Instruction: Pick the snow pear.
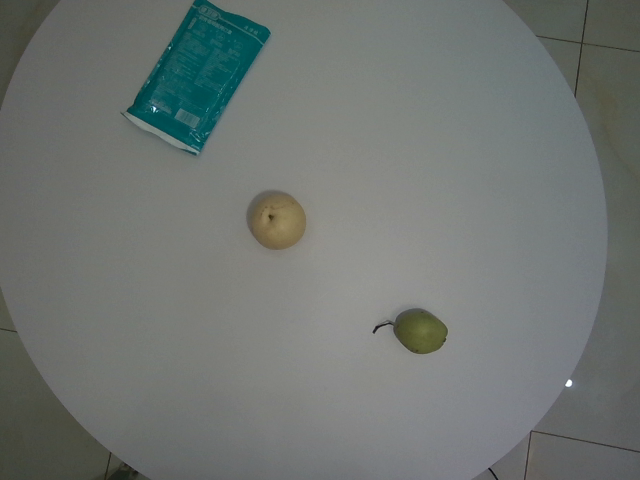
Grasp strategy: vertical